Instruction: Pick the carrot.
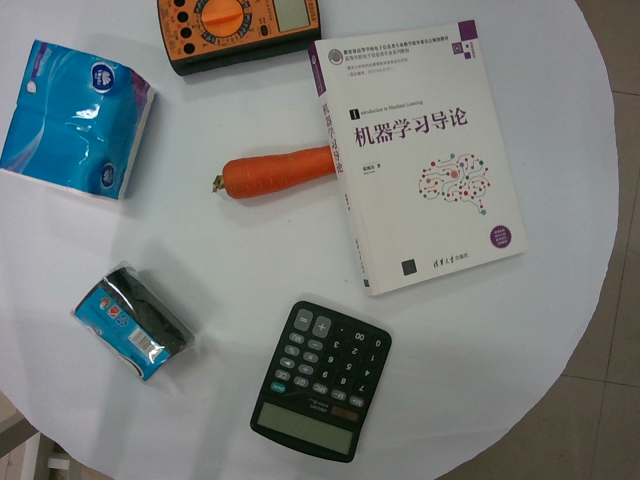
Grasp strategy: vertical